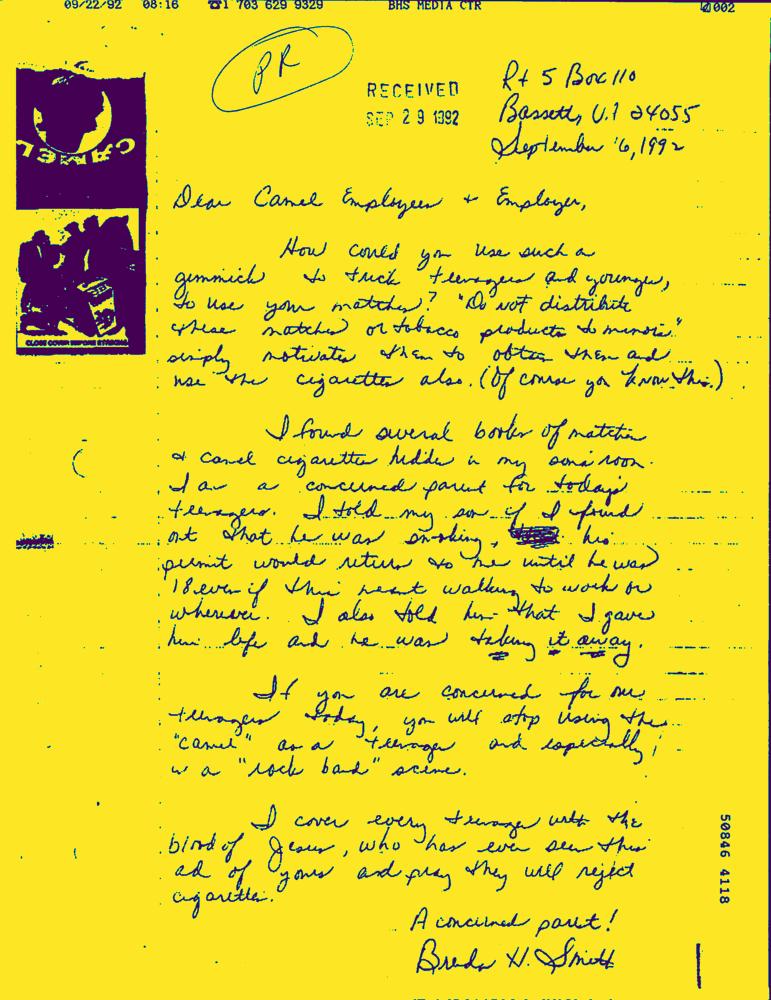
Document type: Hand-Written